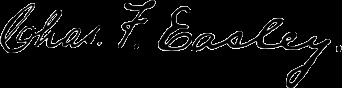
Signature of: charles f easley